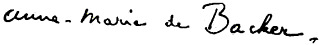
Signature of: anne marie de backer